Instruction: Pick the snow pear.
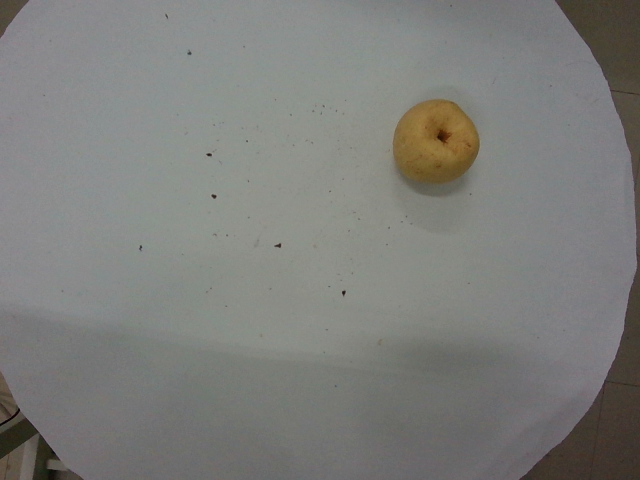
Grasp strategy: vertical